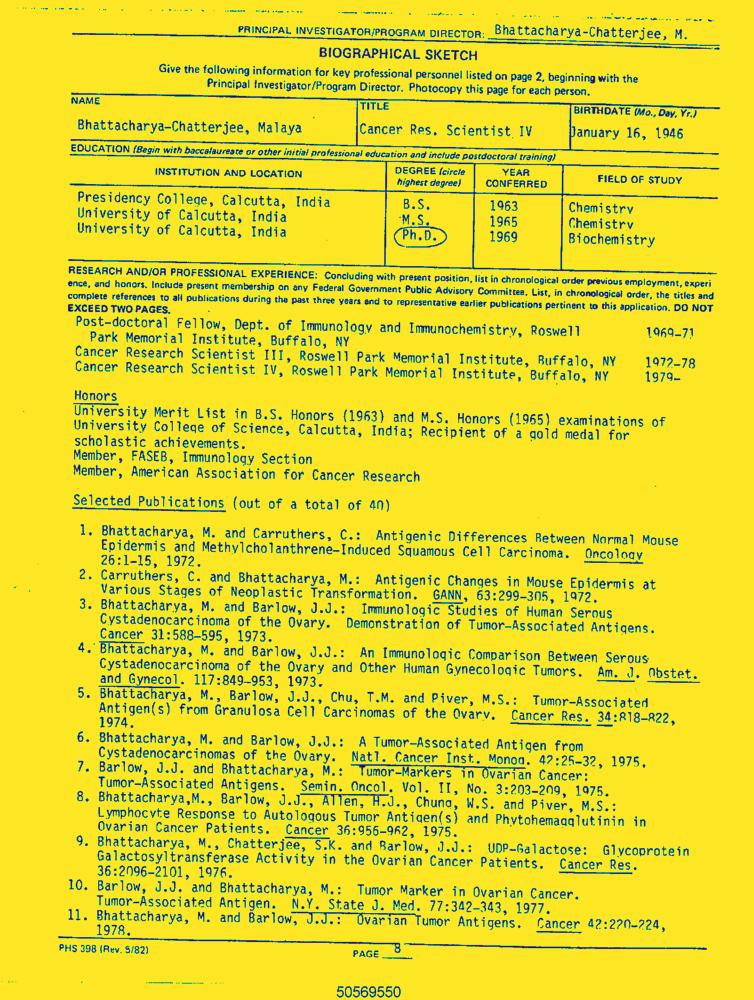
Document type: Resume-Doc